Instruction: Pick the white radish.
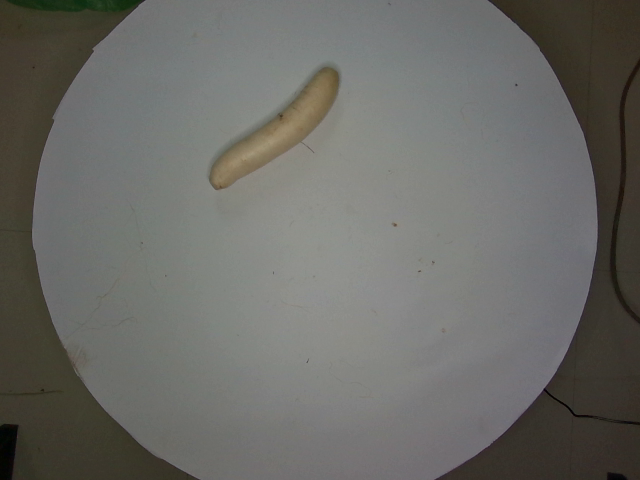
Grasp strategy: vertical